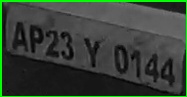
License plate number: AP 23Y 0144